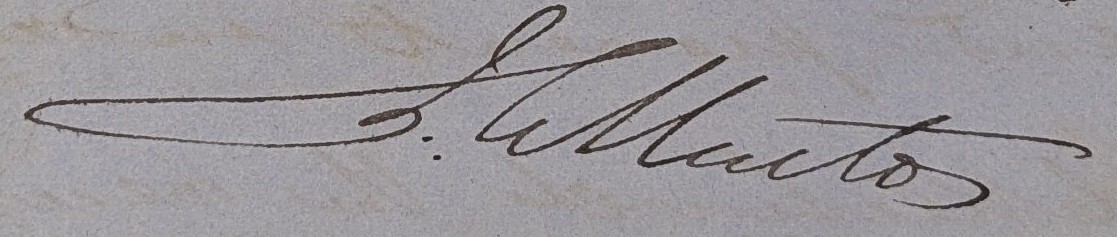
Signature of: q134467984